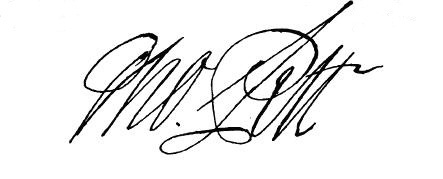
Signature of: thomas pitt